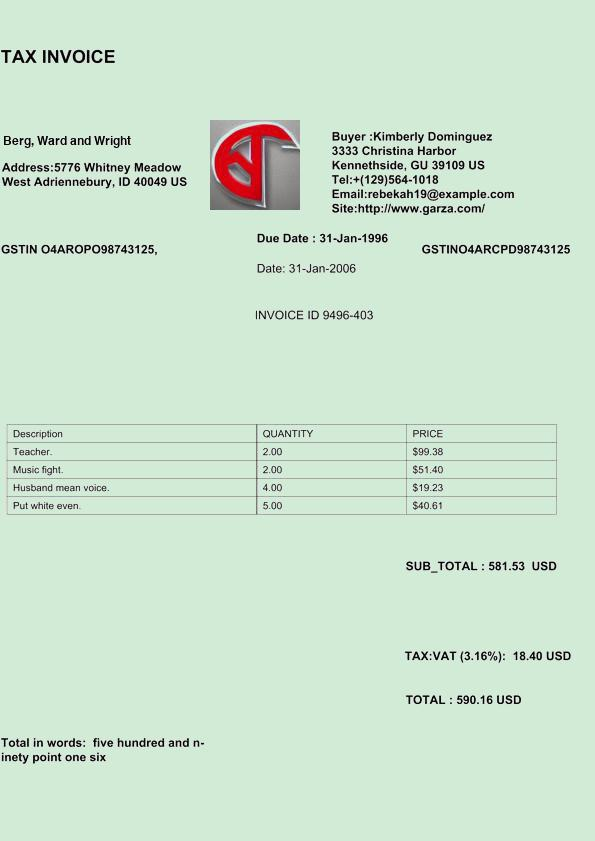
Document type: Invoice